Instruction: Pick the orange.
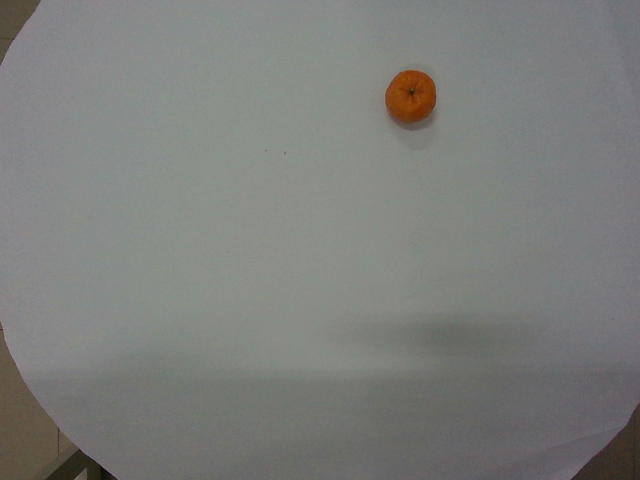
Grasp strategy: vertical